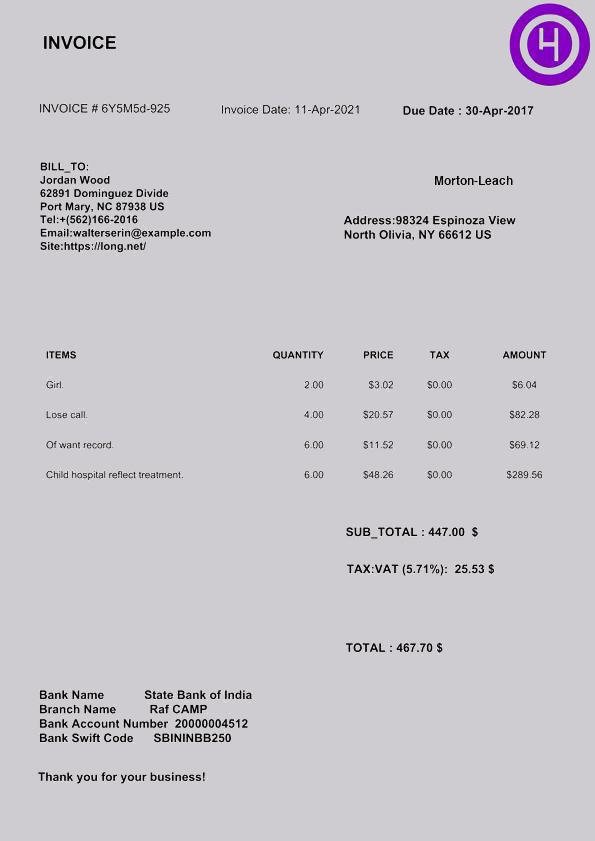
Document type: Invoice